Question: Which state is mentioned in the document?
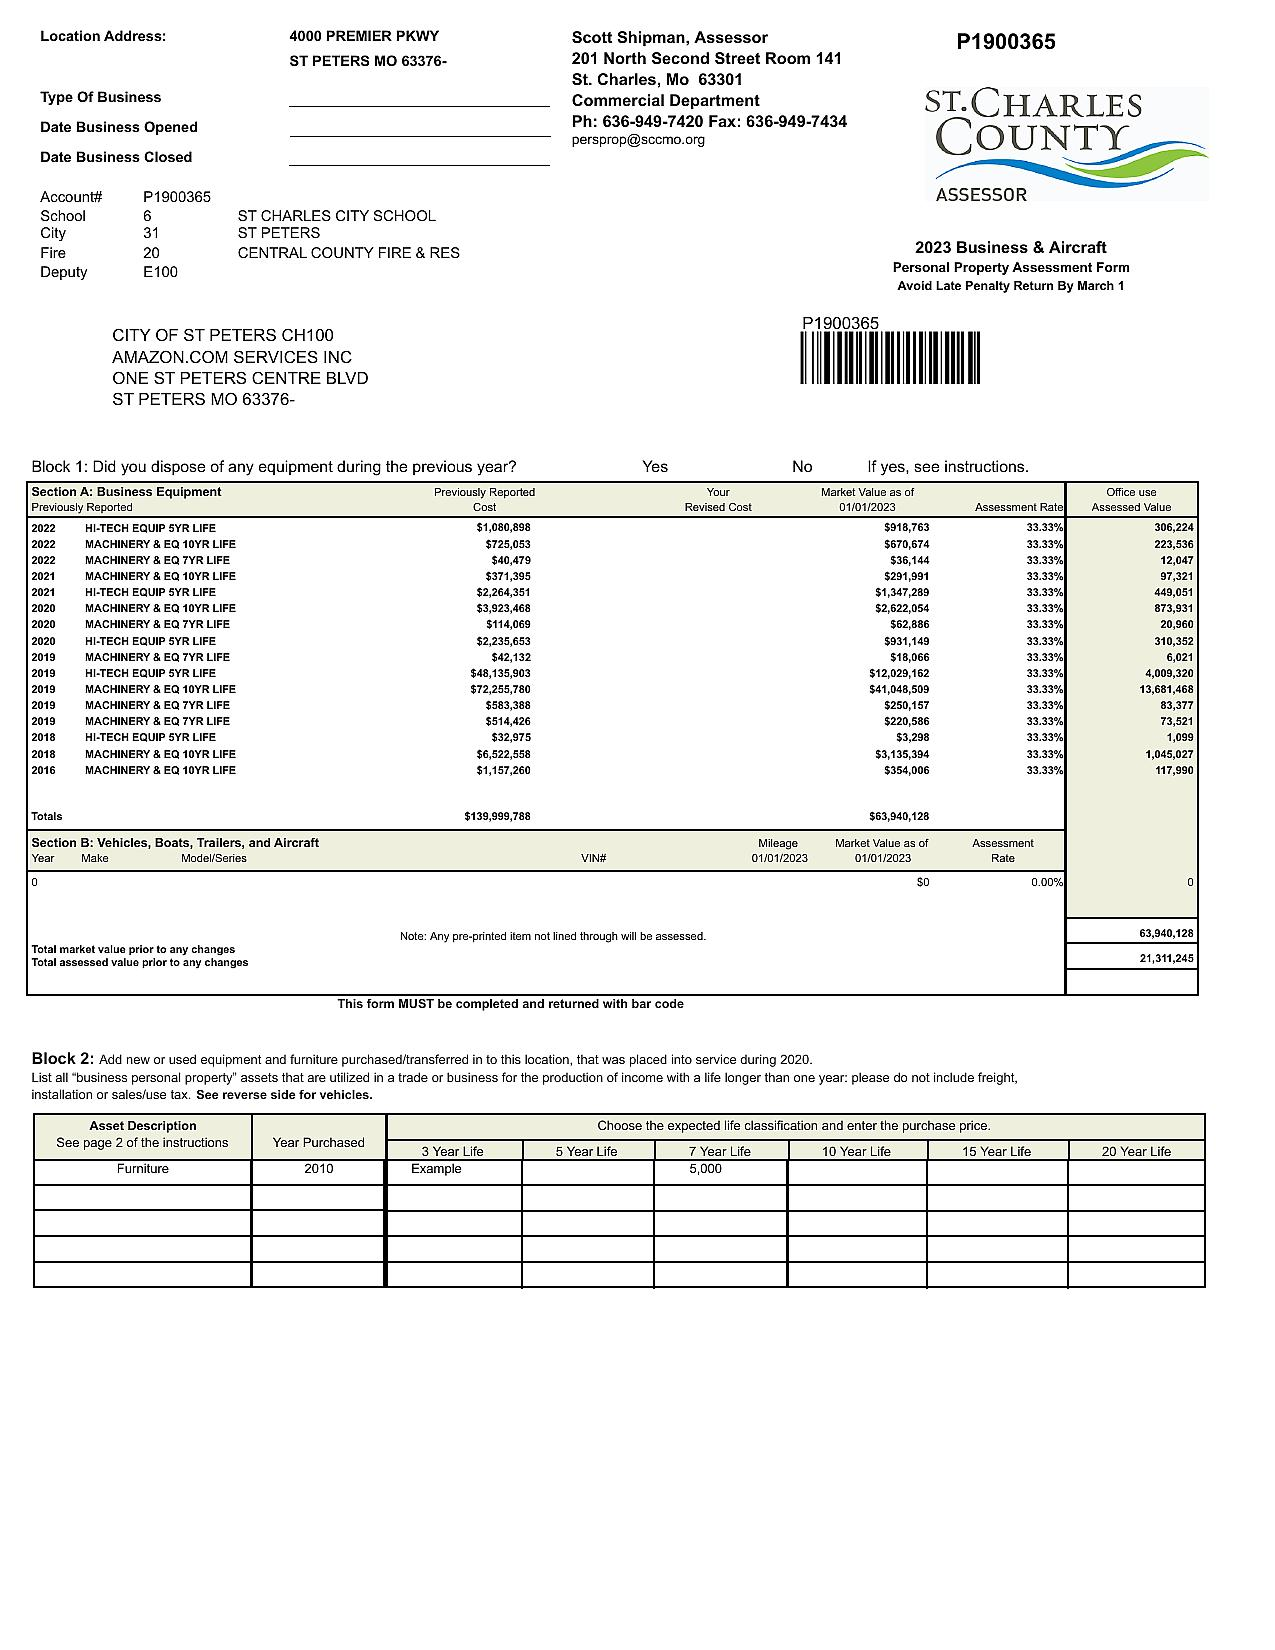
Answer: "MO"